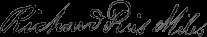
Signature of: richard pius miles